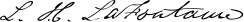
Signature of: louis hippolyte lafontaine